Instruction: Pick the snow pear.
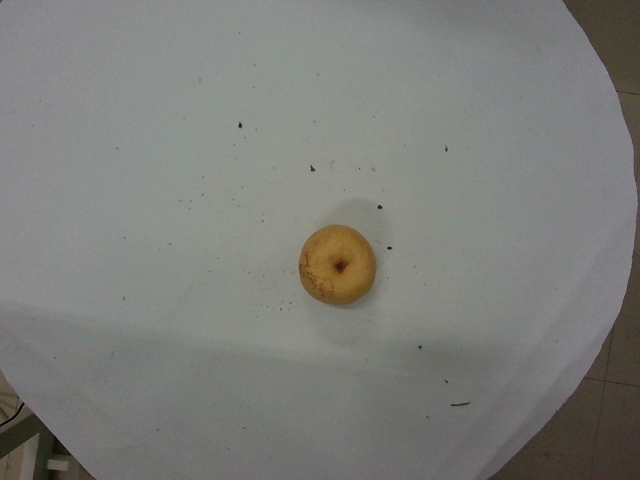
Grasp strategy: vertical